Question: What is the date of the hearing as scheduled in the document?
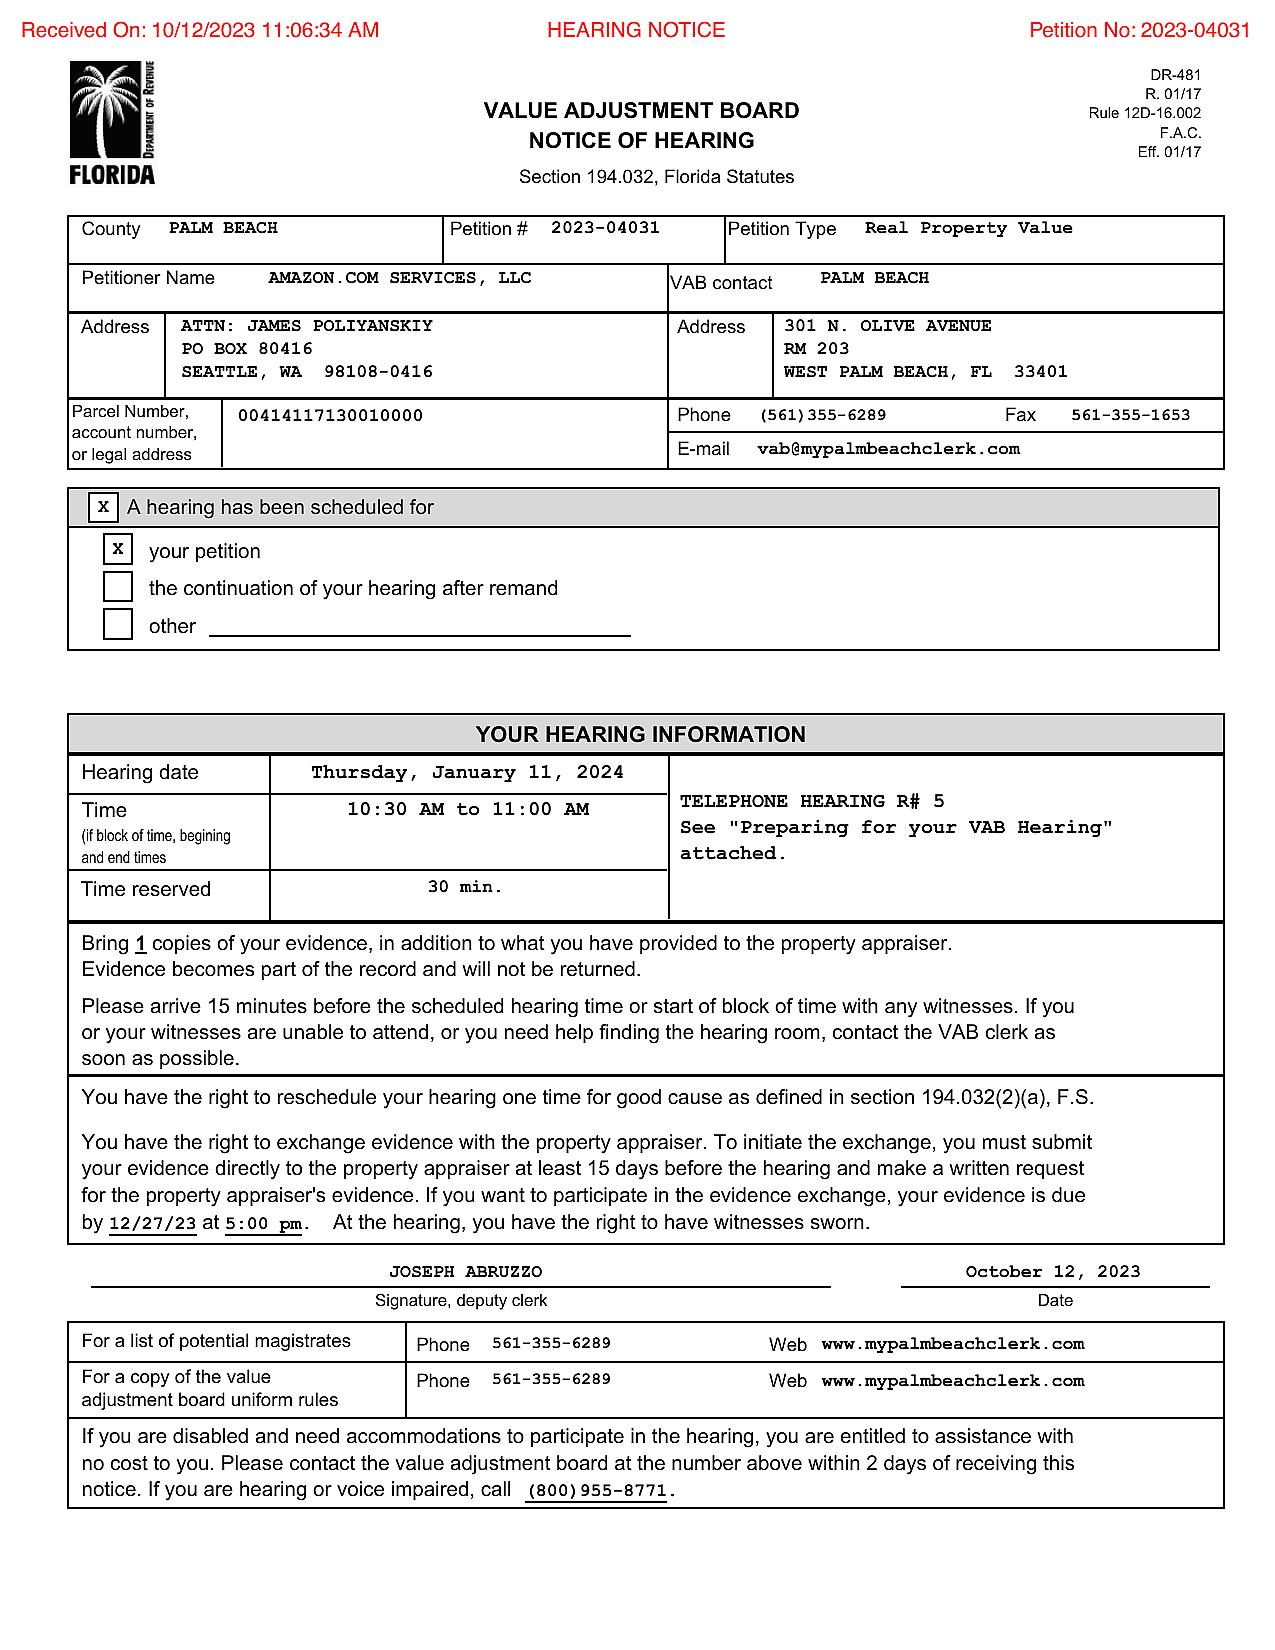
Answer: "Thursday, January 11, 2024"